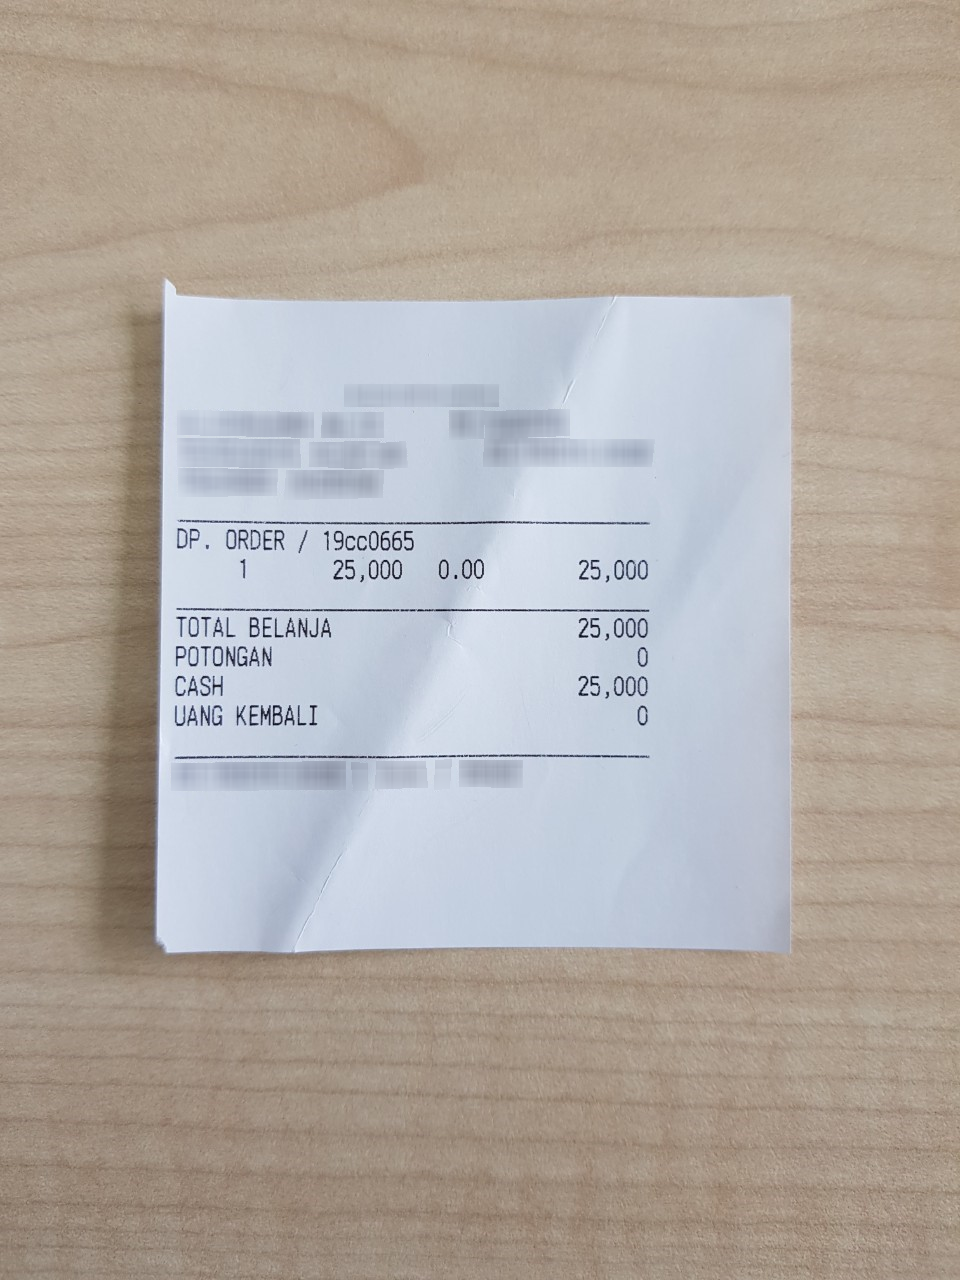
Number of items: 5
Total: 25,000
OCR text regions:
text: TOTAL
text: BELANJA
text: 25,000
text: CASH
text: 25,000
text: UANG
text: KEMBALI
text: 0
text: DP.
text: ORDER
text: /
text: 19cc0665
text: 1
text: 25,000
text: 0.00
text: 25,000
text: POTONGAN
text: 0